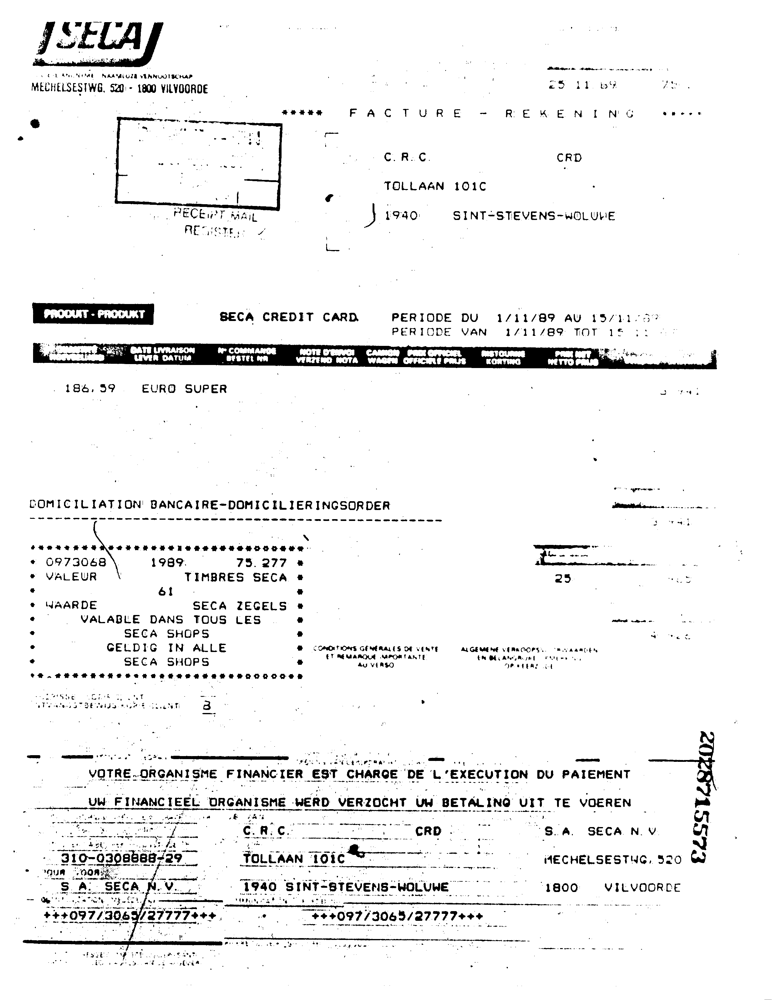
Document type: Invoice